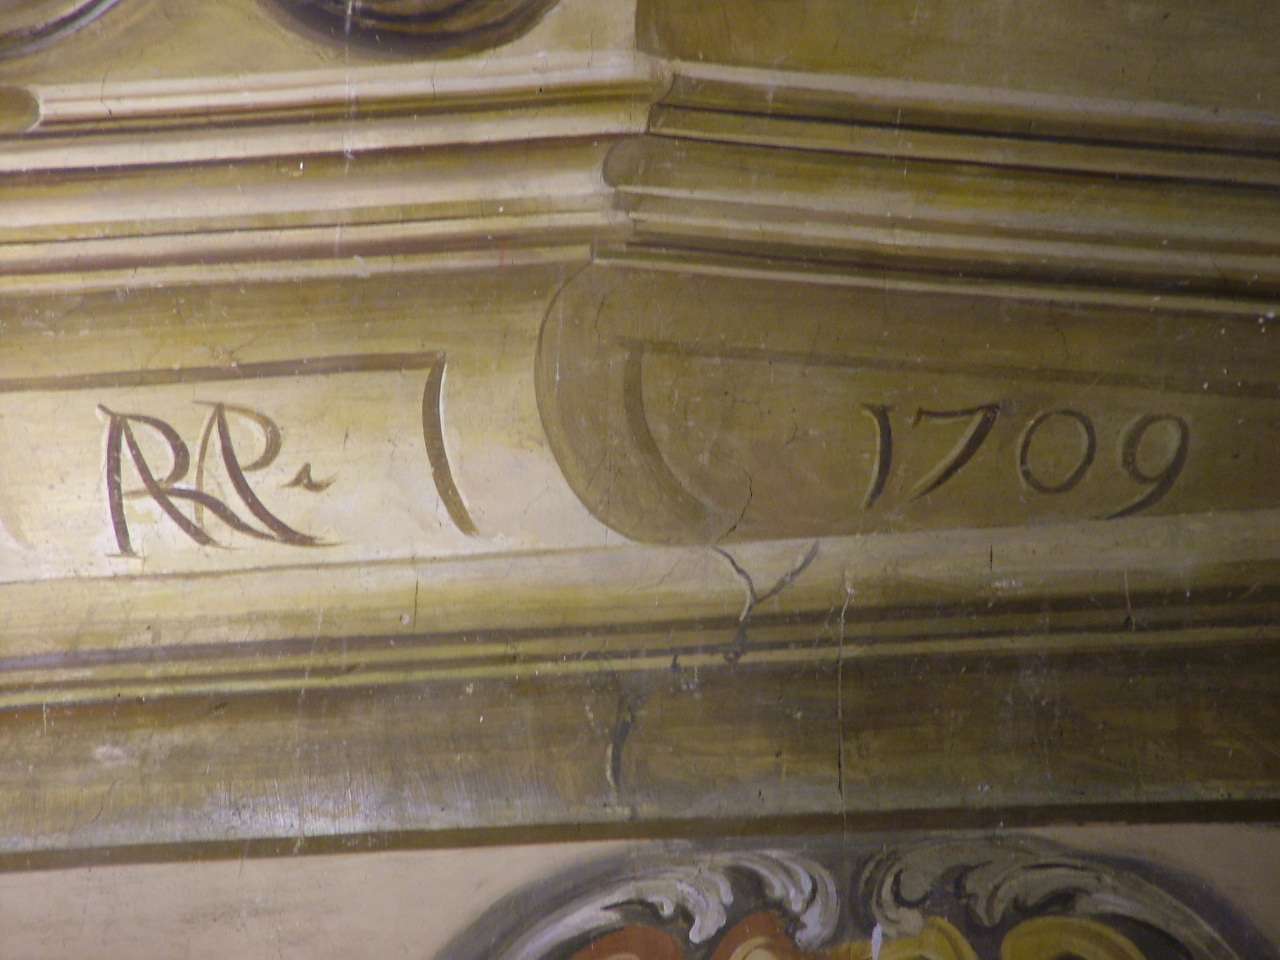
Signature of: michele ricciardi